Question: What is the potential diagnosis?
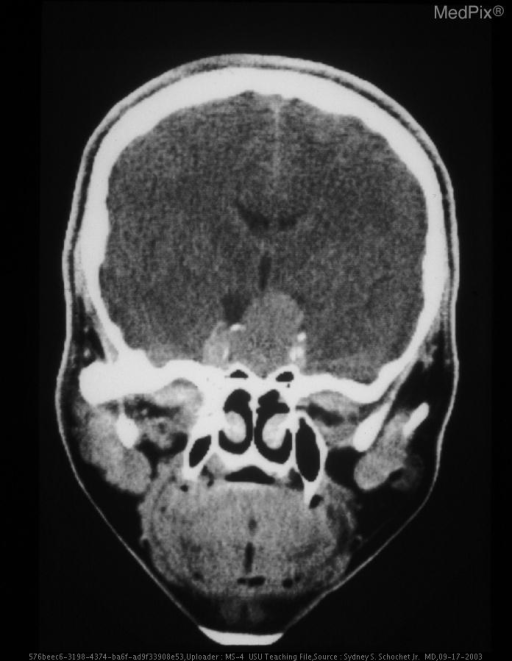
Answer: The possible diagnosis includes Sella and suprasellar mass:
• pituitary adenoma
• pituitary carcinoma or metastasis
• craniopharyngioma.